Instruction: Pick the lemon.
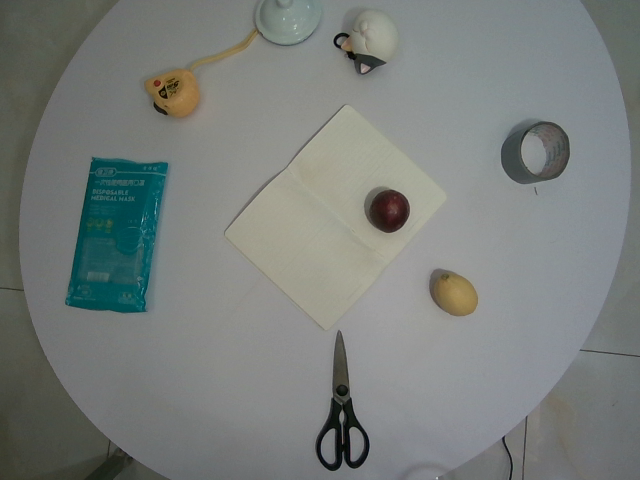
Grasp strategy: vertical